Question: How is the history relevant to the case?
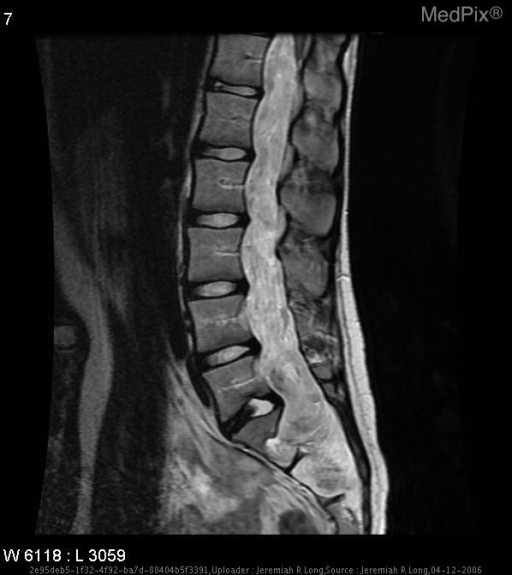
Answer: The patient's history of 19 year-old male with a six-month history of back pain and right leg weakness is key in understanding the case.